Question: What are the imaging findings?
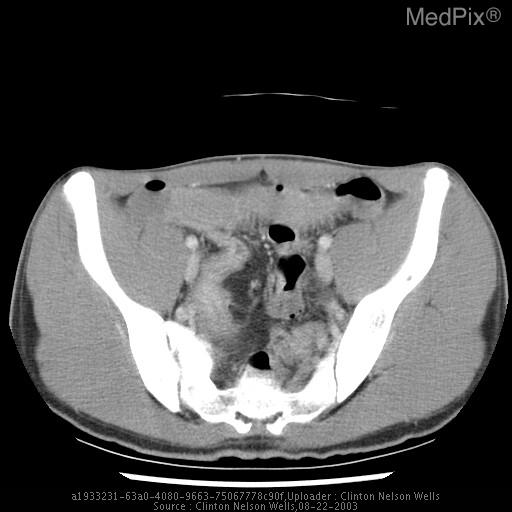
Answer: The imaging shows Scout: proximal partial bowel obstruction (dilated loops of small bowel with CT oral contrast in colon)
	-NGT

CT: 	Thickened segment of distal small bowel with luminal narrowing
		-Focal fatty proliferation “creeping fat” This axial CT image shows a thickened terminal ileum bowel wall with proximal dilated fluid-filled small bowel loops..